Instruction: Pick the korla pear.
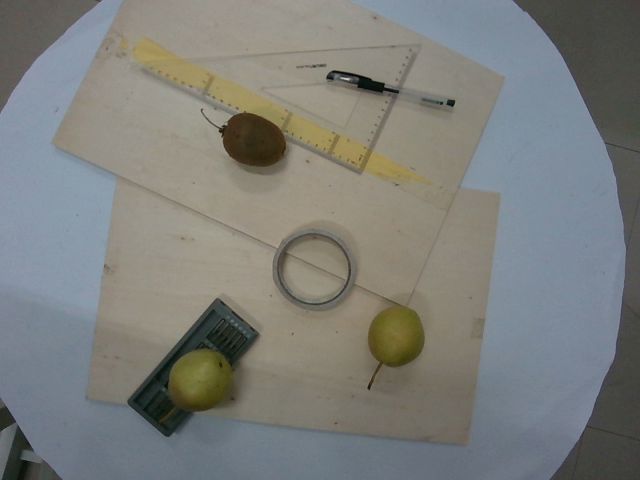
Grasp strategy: vertical